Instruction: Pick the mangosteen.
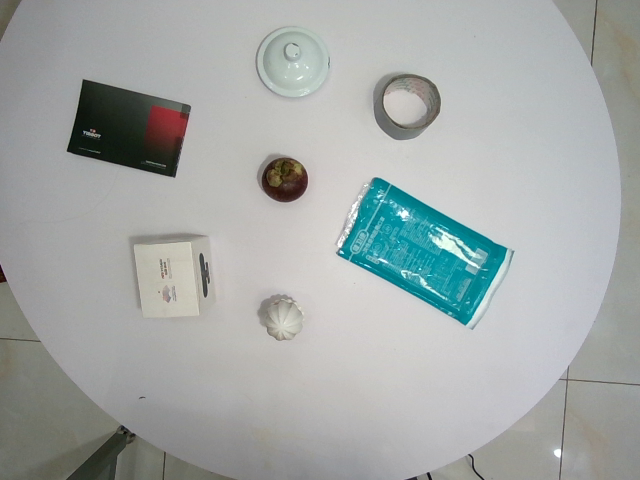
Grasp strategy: vertical